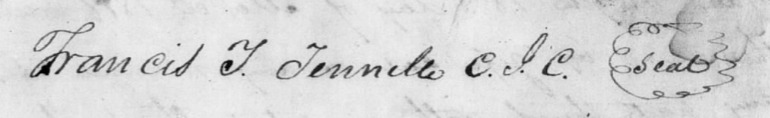
Signature of: francis tennille